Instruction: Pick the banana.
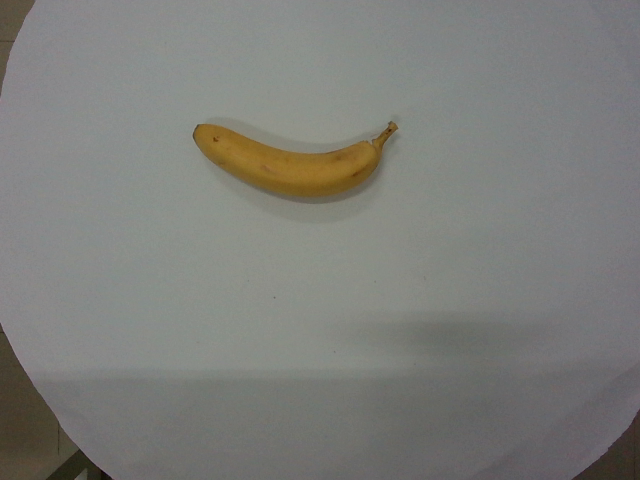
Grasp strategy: vertical